Question: What is the main concern?
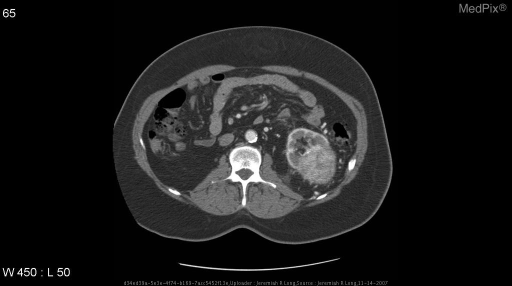
Answer: The findings suggest Axial CT images after intravenous contrast material administration demonstrate an aggressive enhancing heterogenous exophytic mass arising from the upper pole of the left kidney and extending into the left renal vein.  The inferior vena cava remains patent. A small ventral hernia is also noted.. Axial CT images after intravenous contrast material administration demonstrate an aggressive enhancing heterogenous exophytic mass arising from the upper pole of the left kidney and extending into the left renal vein.  The inferior vena cava remains patent. A small ventral hernia is also noted.. The patient might have a history of 72 year old female with gross hematuria.